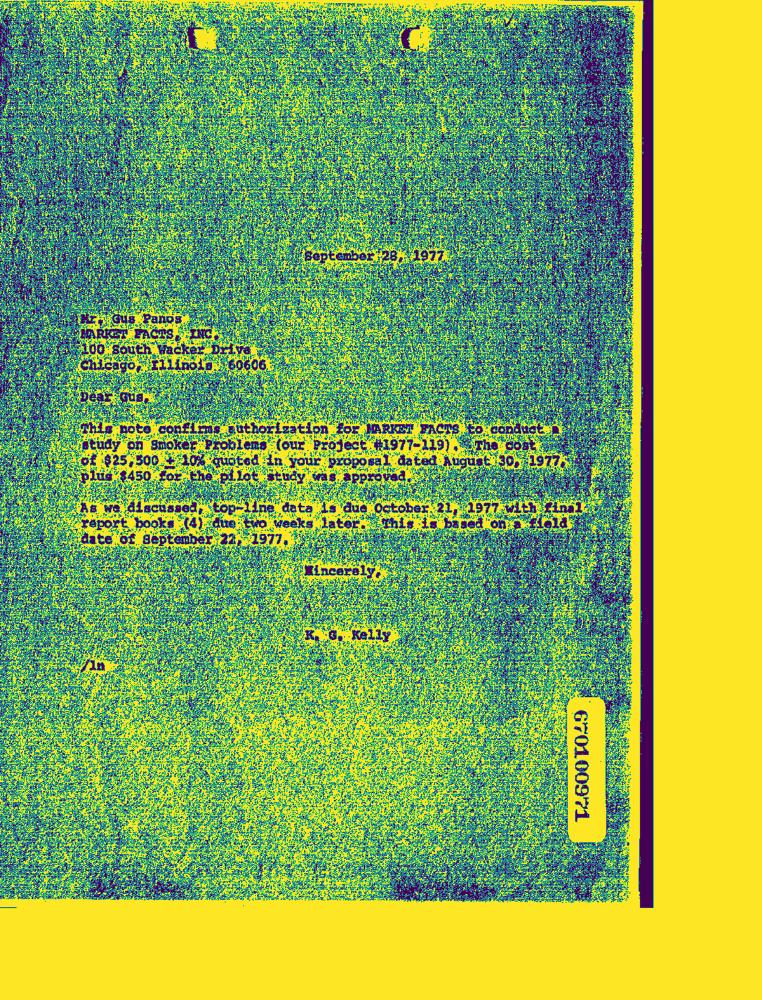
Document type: Letter-Doc